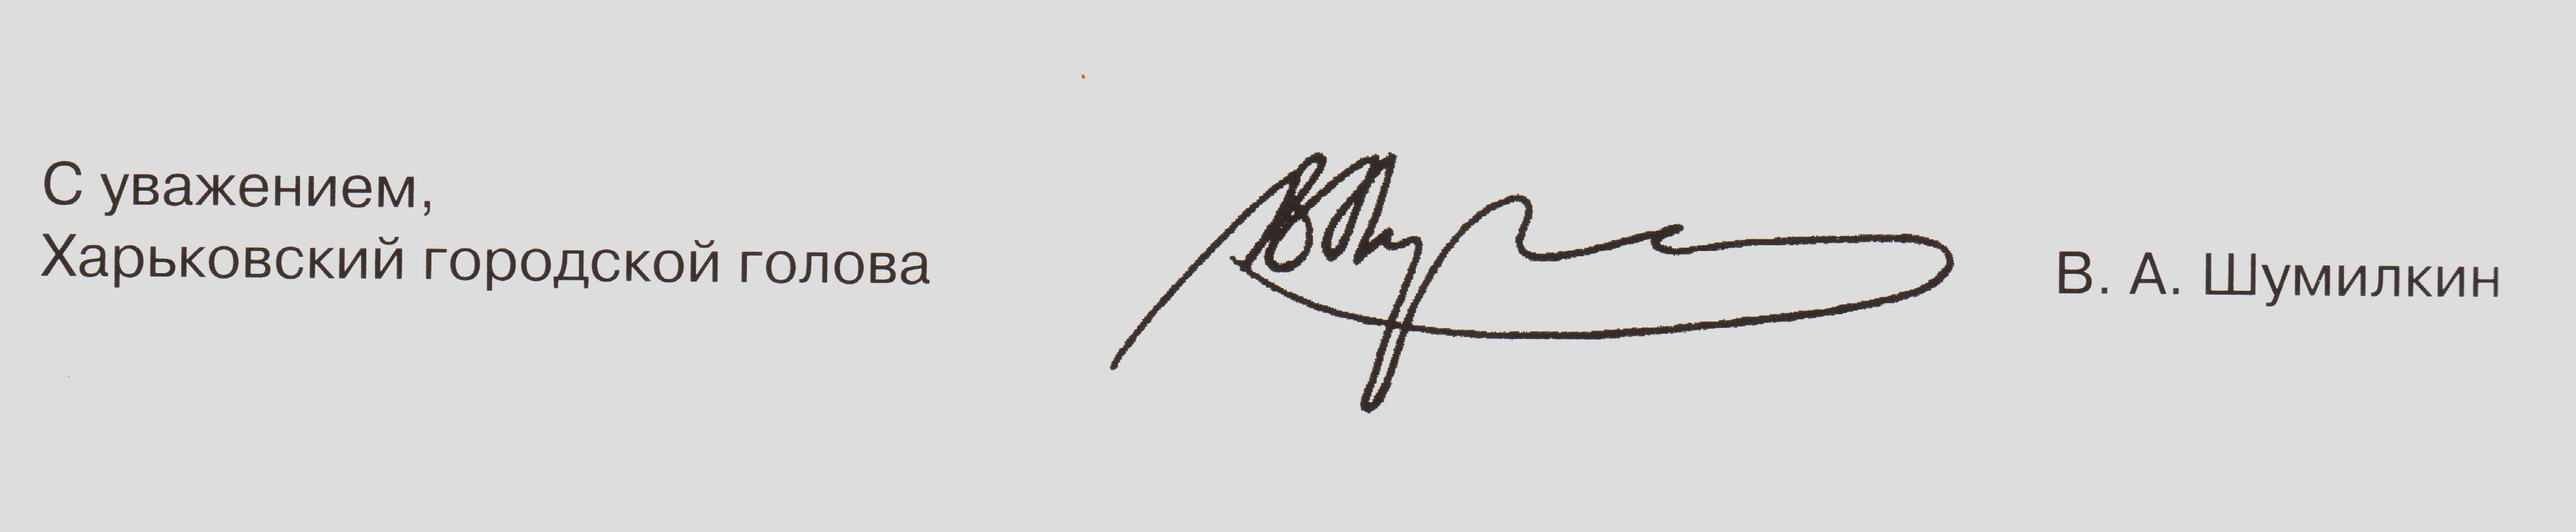
Signature of: vladimir shumilkin